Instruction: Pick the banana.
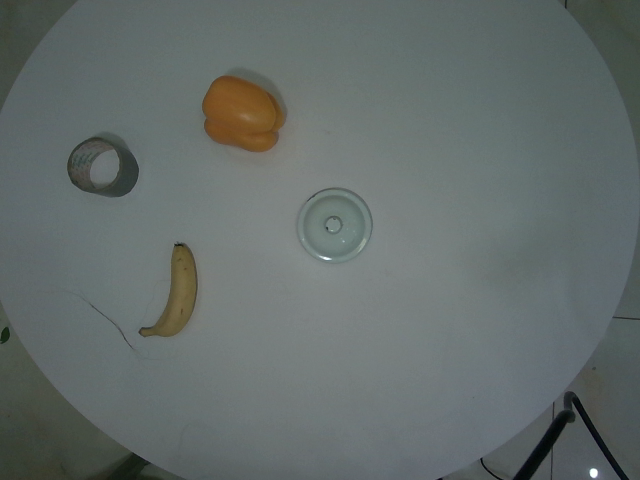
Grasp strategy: vertical